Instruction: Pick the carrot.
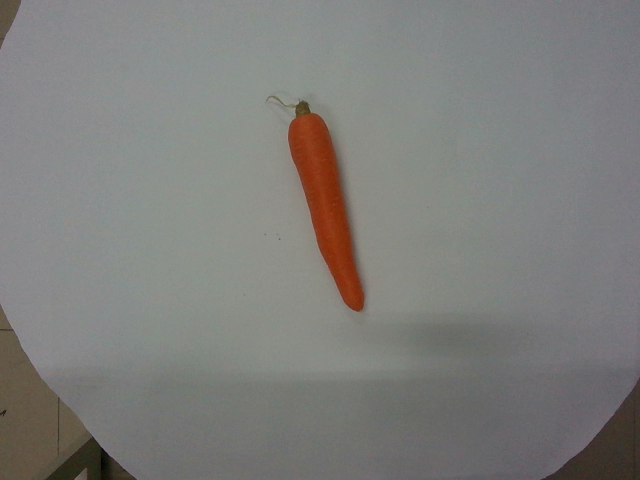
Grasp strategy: vertical